Question: What was observed in the imaging?
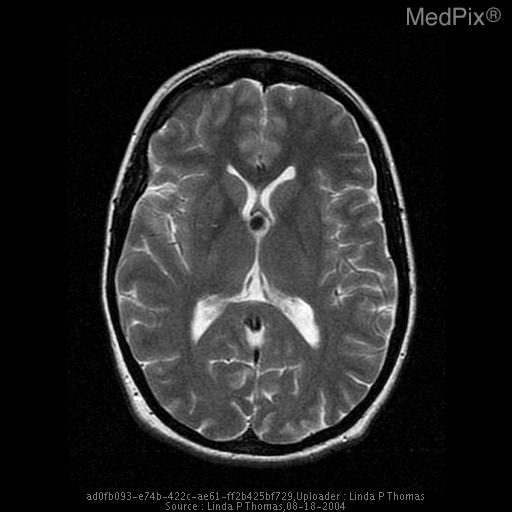
Answer: The imaging shows 11 x 11 x 13 mm nonenhancing well-circumscribed mildly T1 hyperintense and markedly T2 hypointense round mass in the anterior-superior third ventricle without ventricular enlargement. There is a well-circumscribed mildly T1 hyperintense and markedly T2 hypointense, nonenhancing mass, in the anterior-superior third ventricle.  The hypointensity has been called the "black hole" effect of Colloid Cyst..